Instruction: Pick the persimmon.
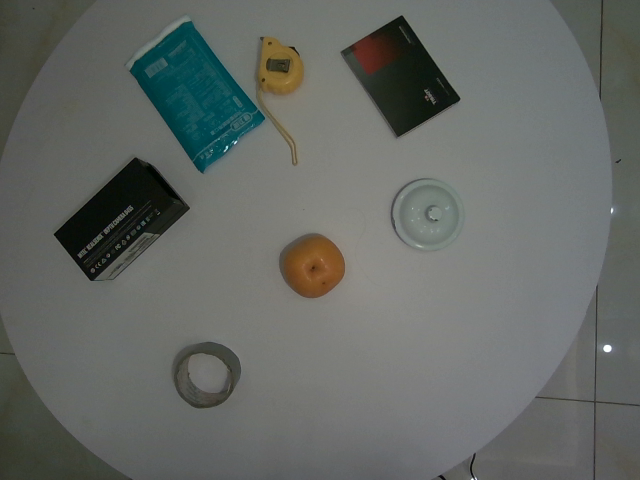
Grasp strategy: vertical